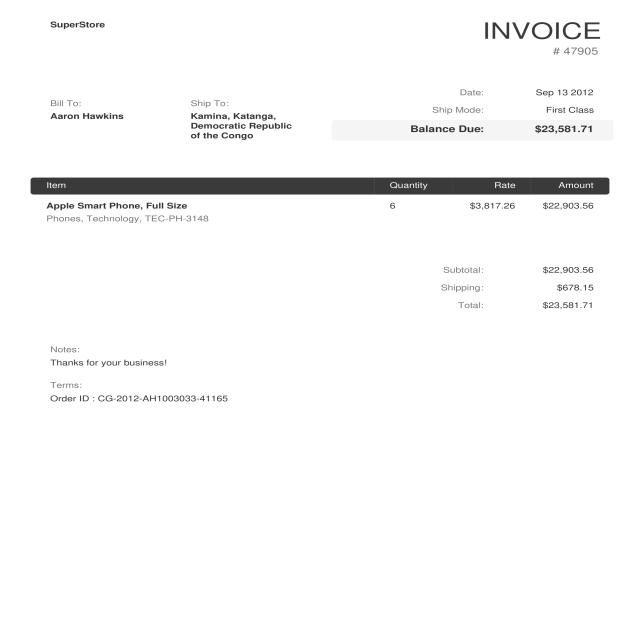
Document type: Invoice